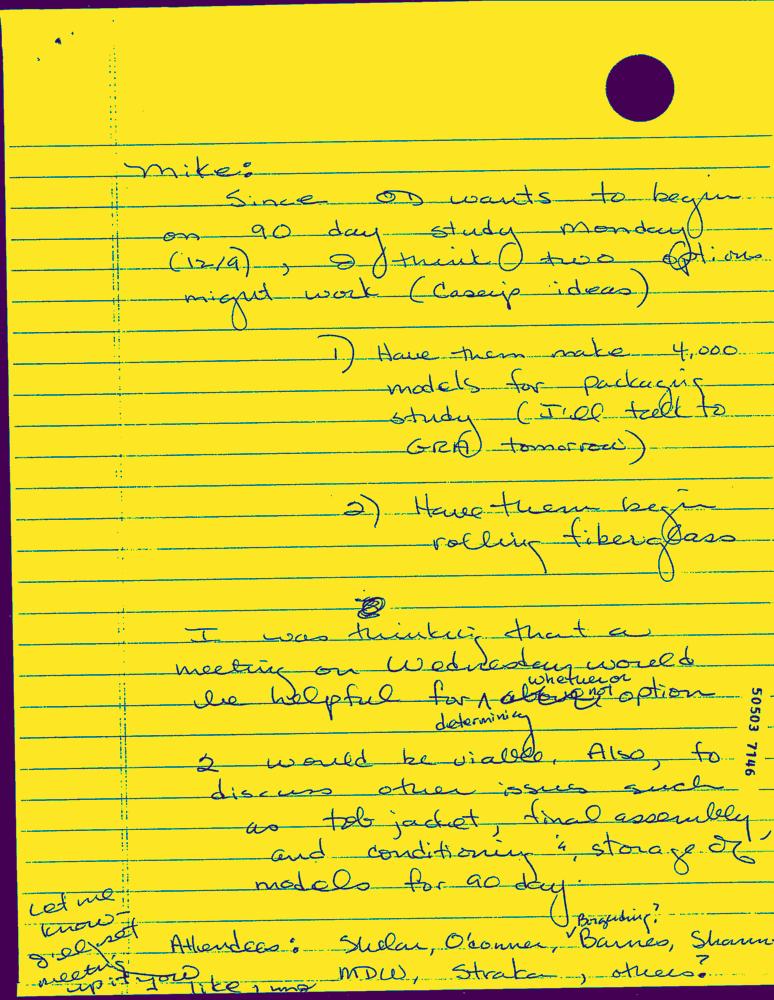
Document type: Hand-Written